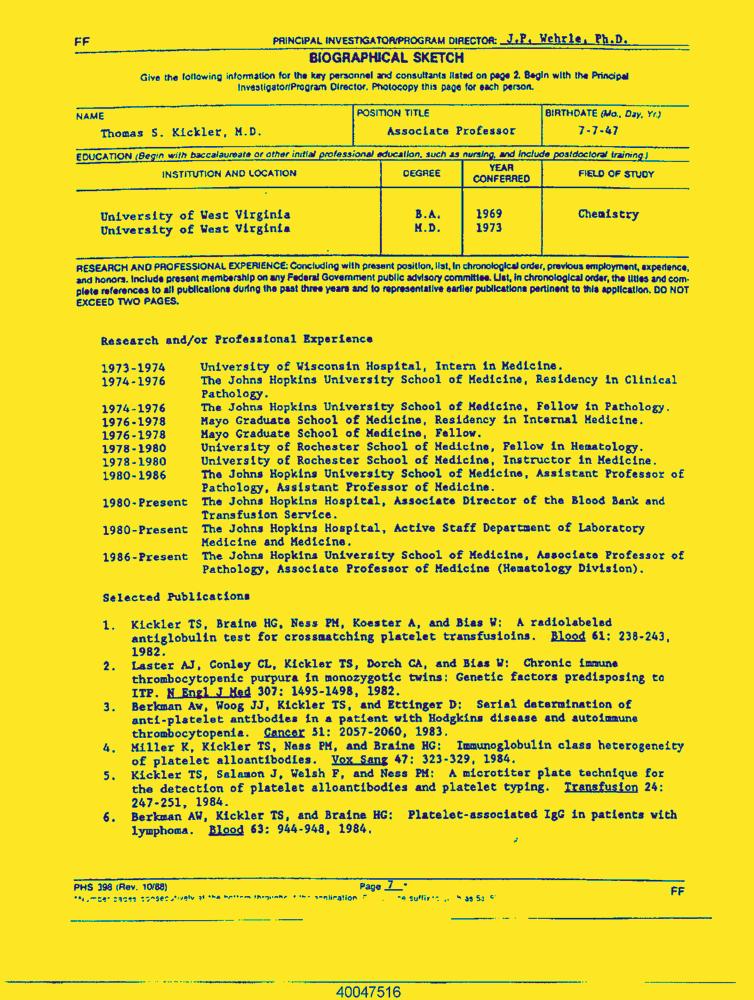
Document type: Resume-Doc